Question: What is the assessed value of the property as noted in the document?
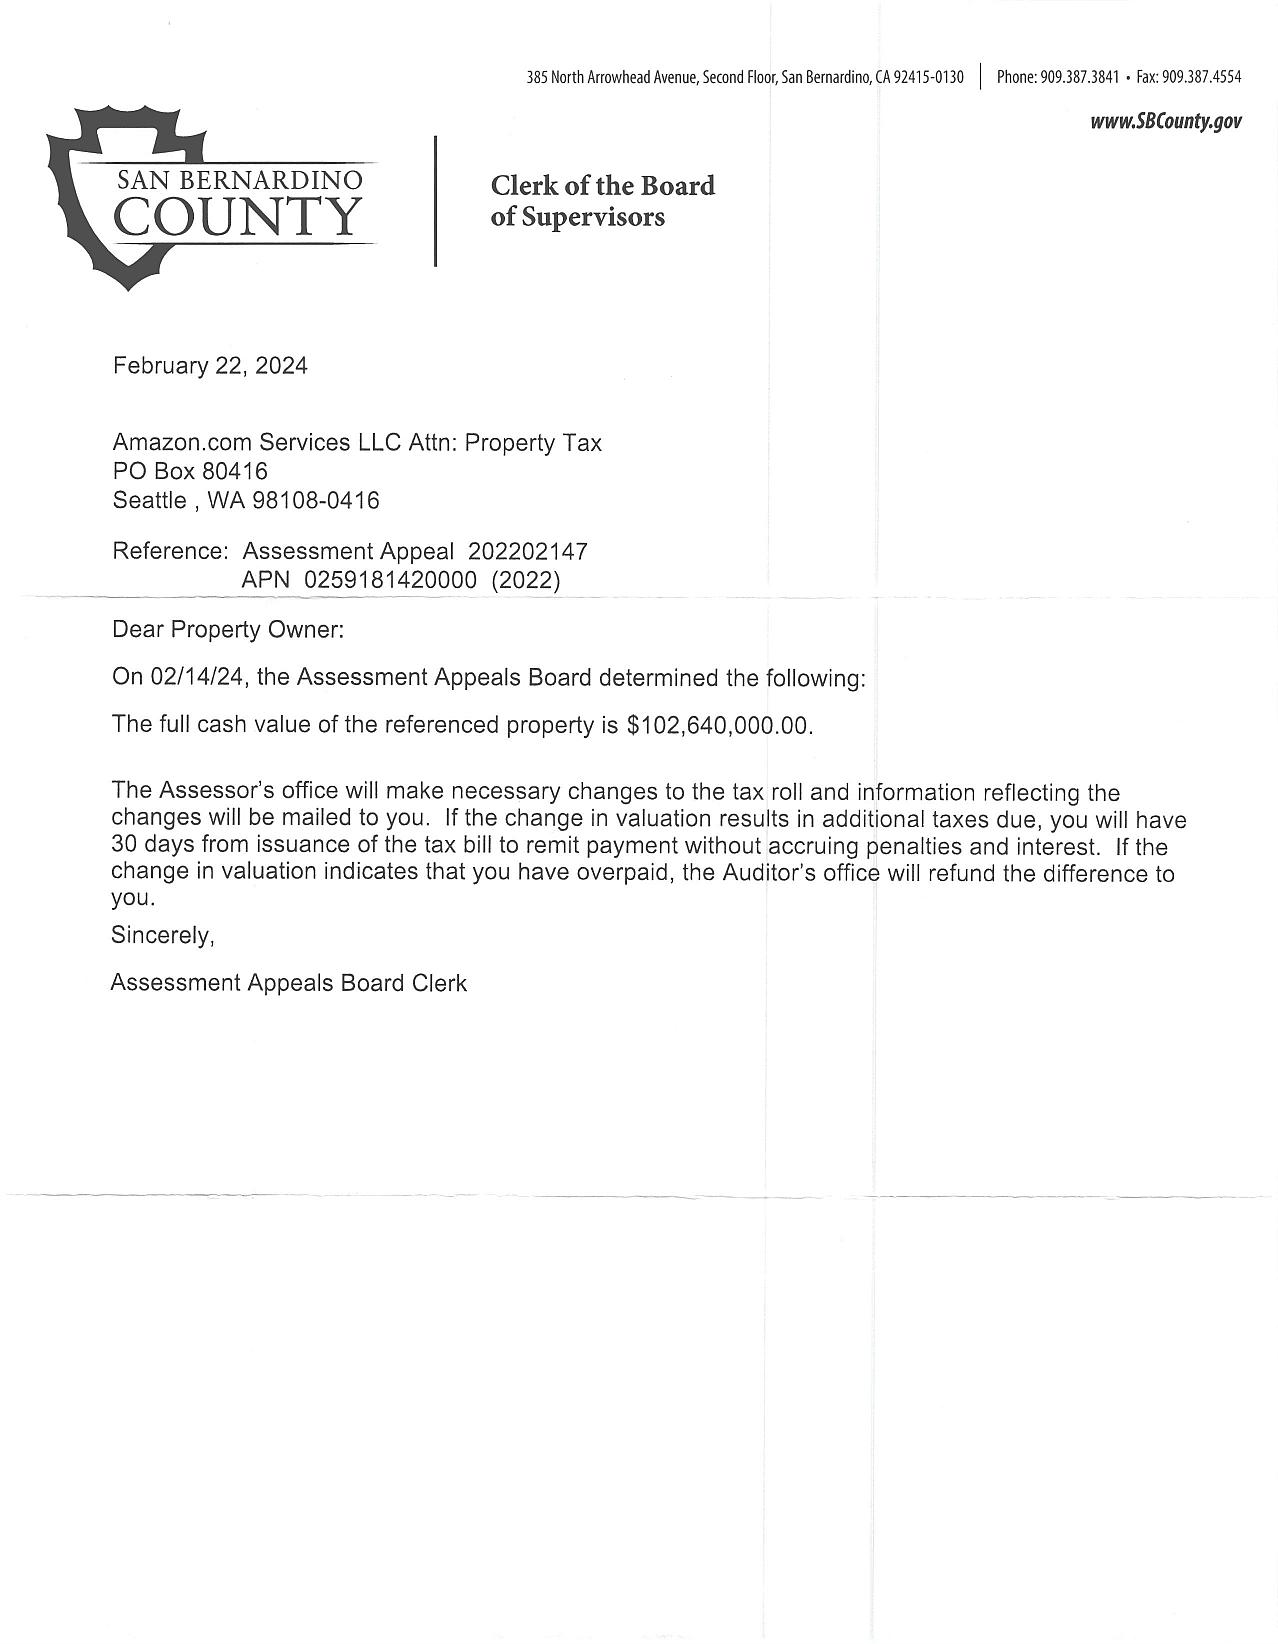
Answer: "$102,640,000.00 "